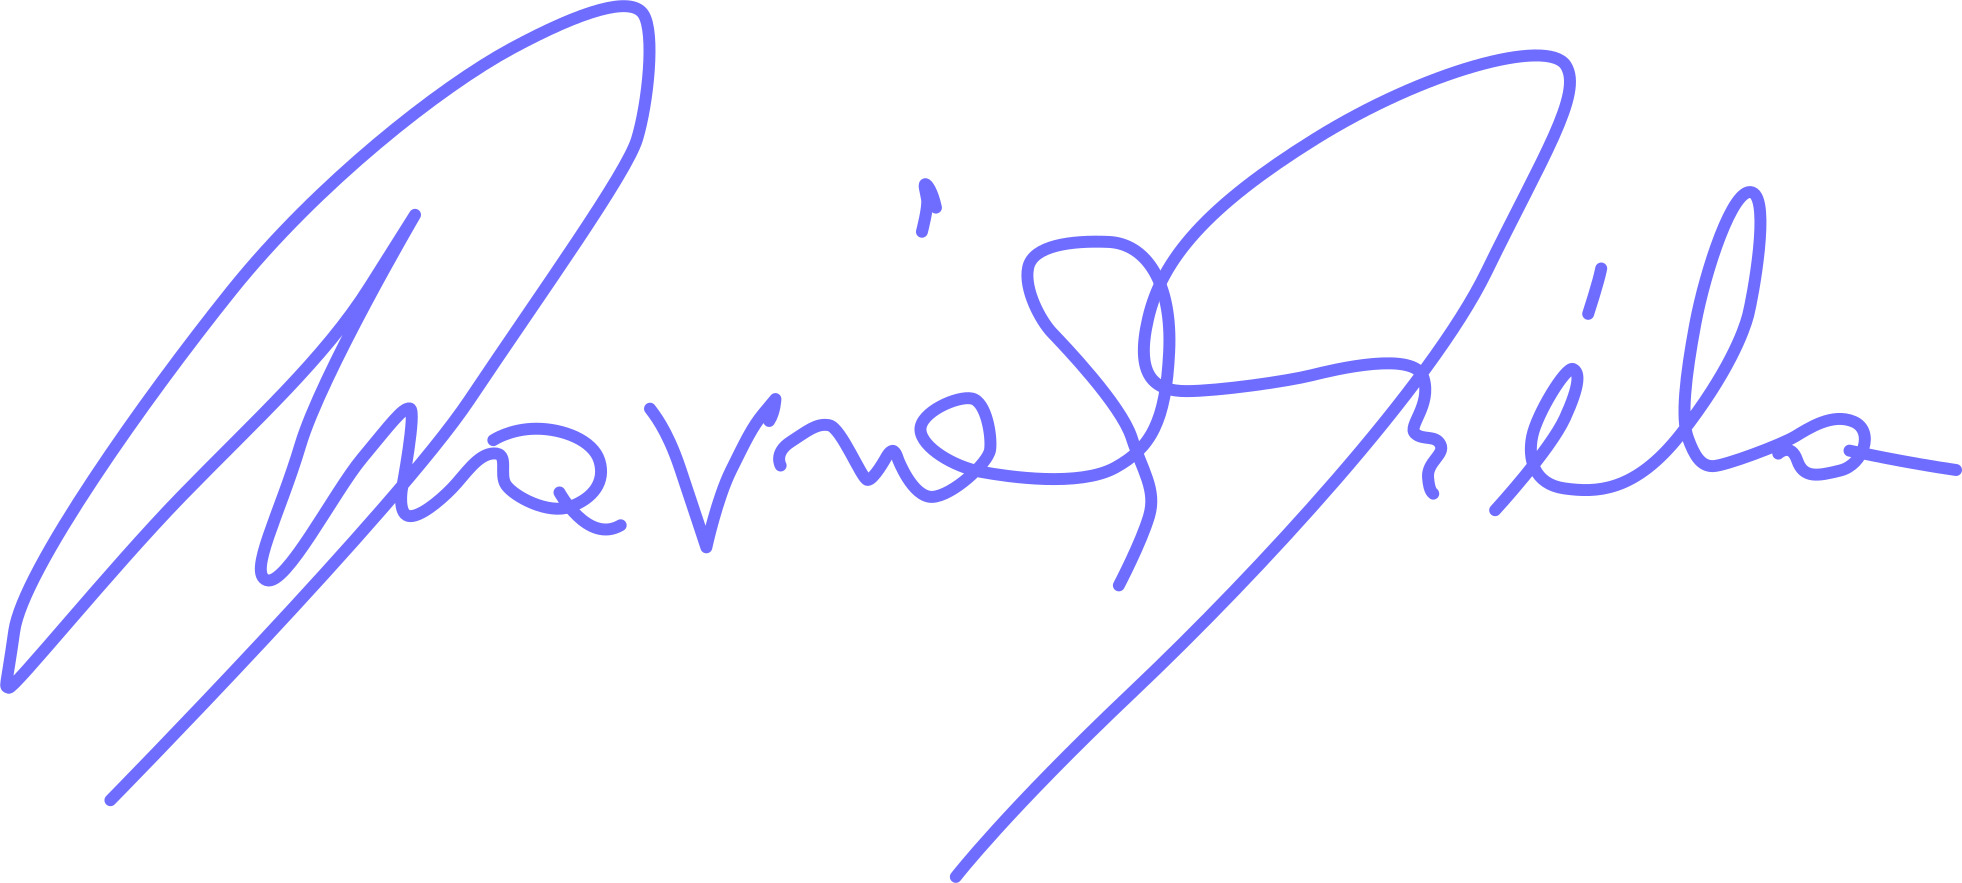
Signature of: béla mavrák